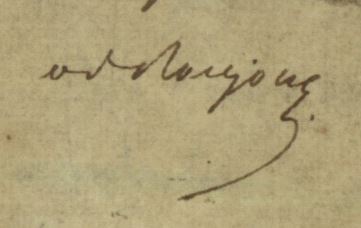
Signature of: alexandre de roujoux